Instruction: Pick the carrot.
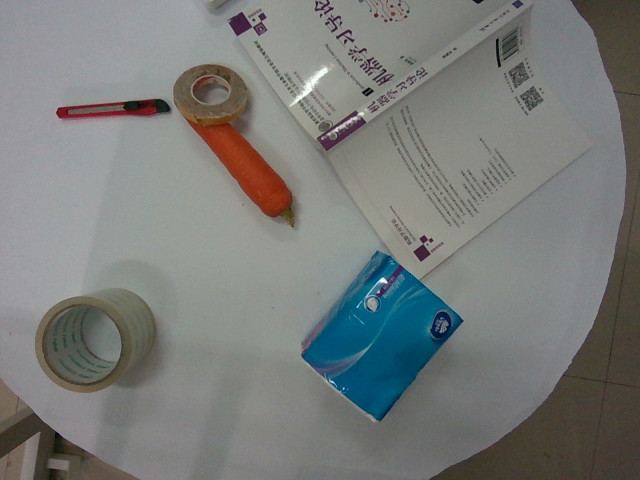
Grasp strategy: vertical